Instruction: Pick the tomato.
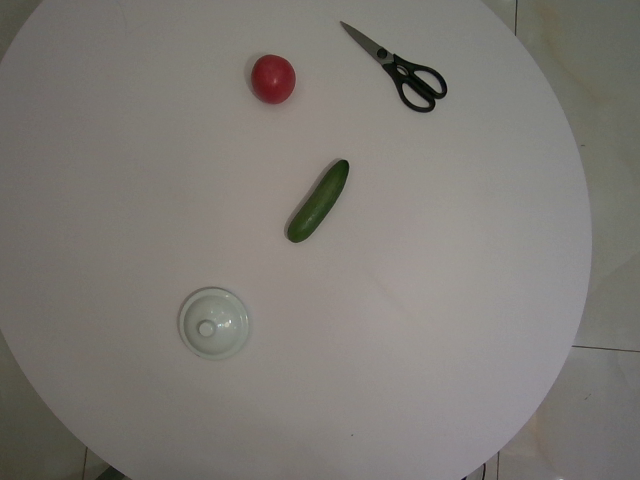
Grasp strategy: vertical